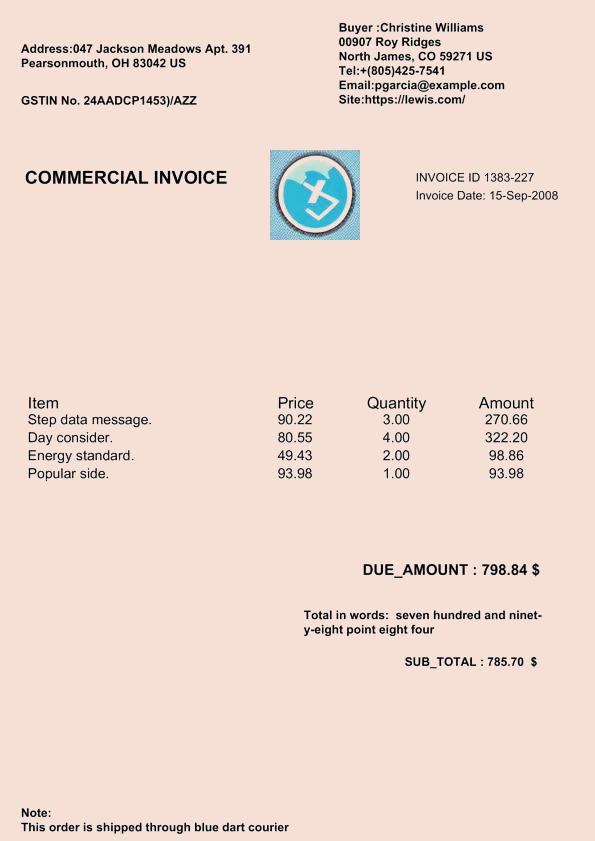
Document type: Invoice